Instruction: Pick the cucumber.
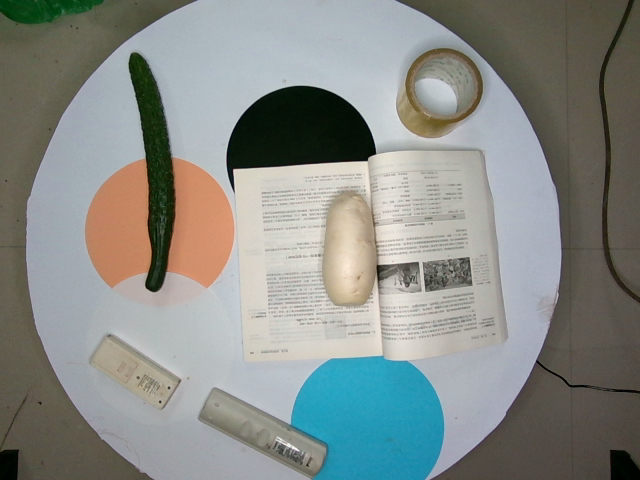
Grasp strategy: vertical